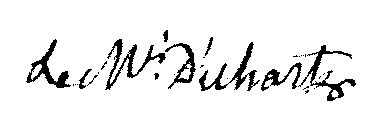
Signature of: jean bernard d uhart